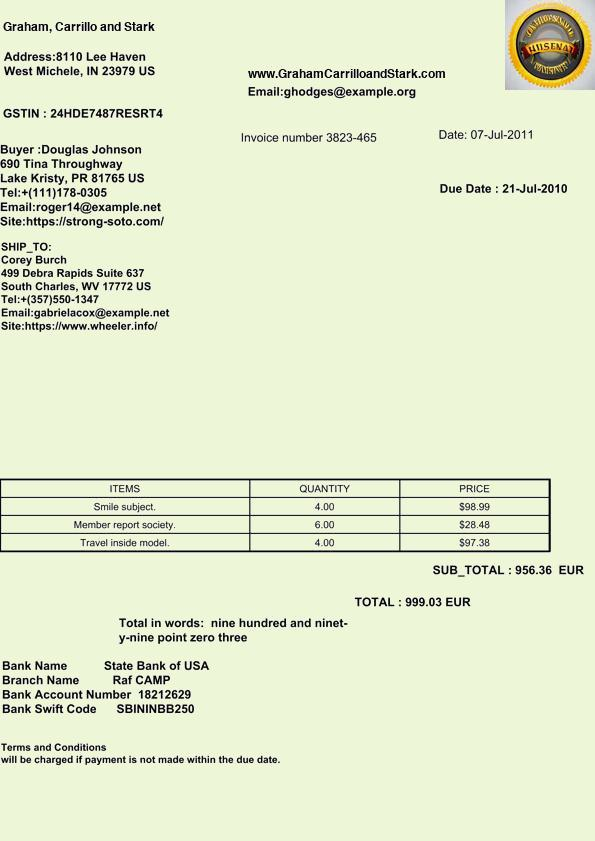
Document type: Invoice